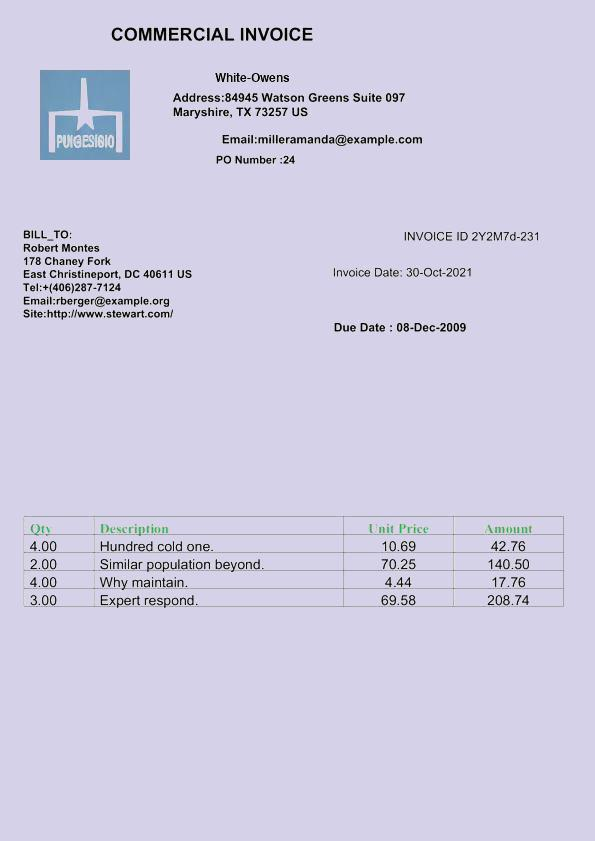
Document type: Invoice